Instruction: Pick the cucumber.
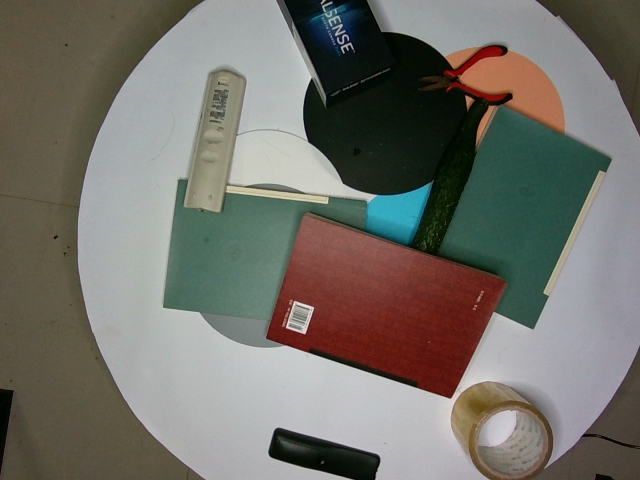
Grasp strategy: vertical